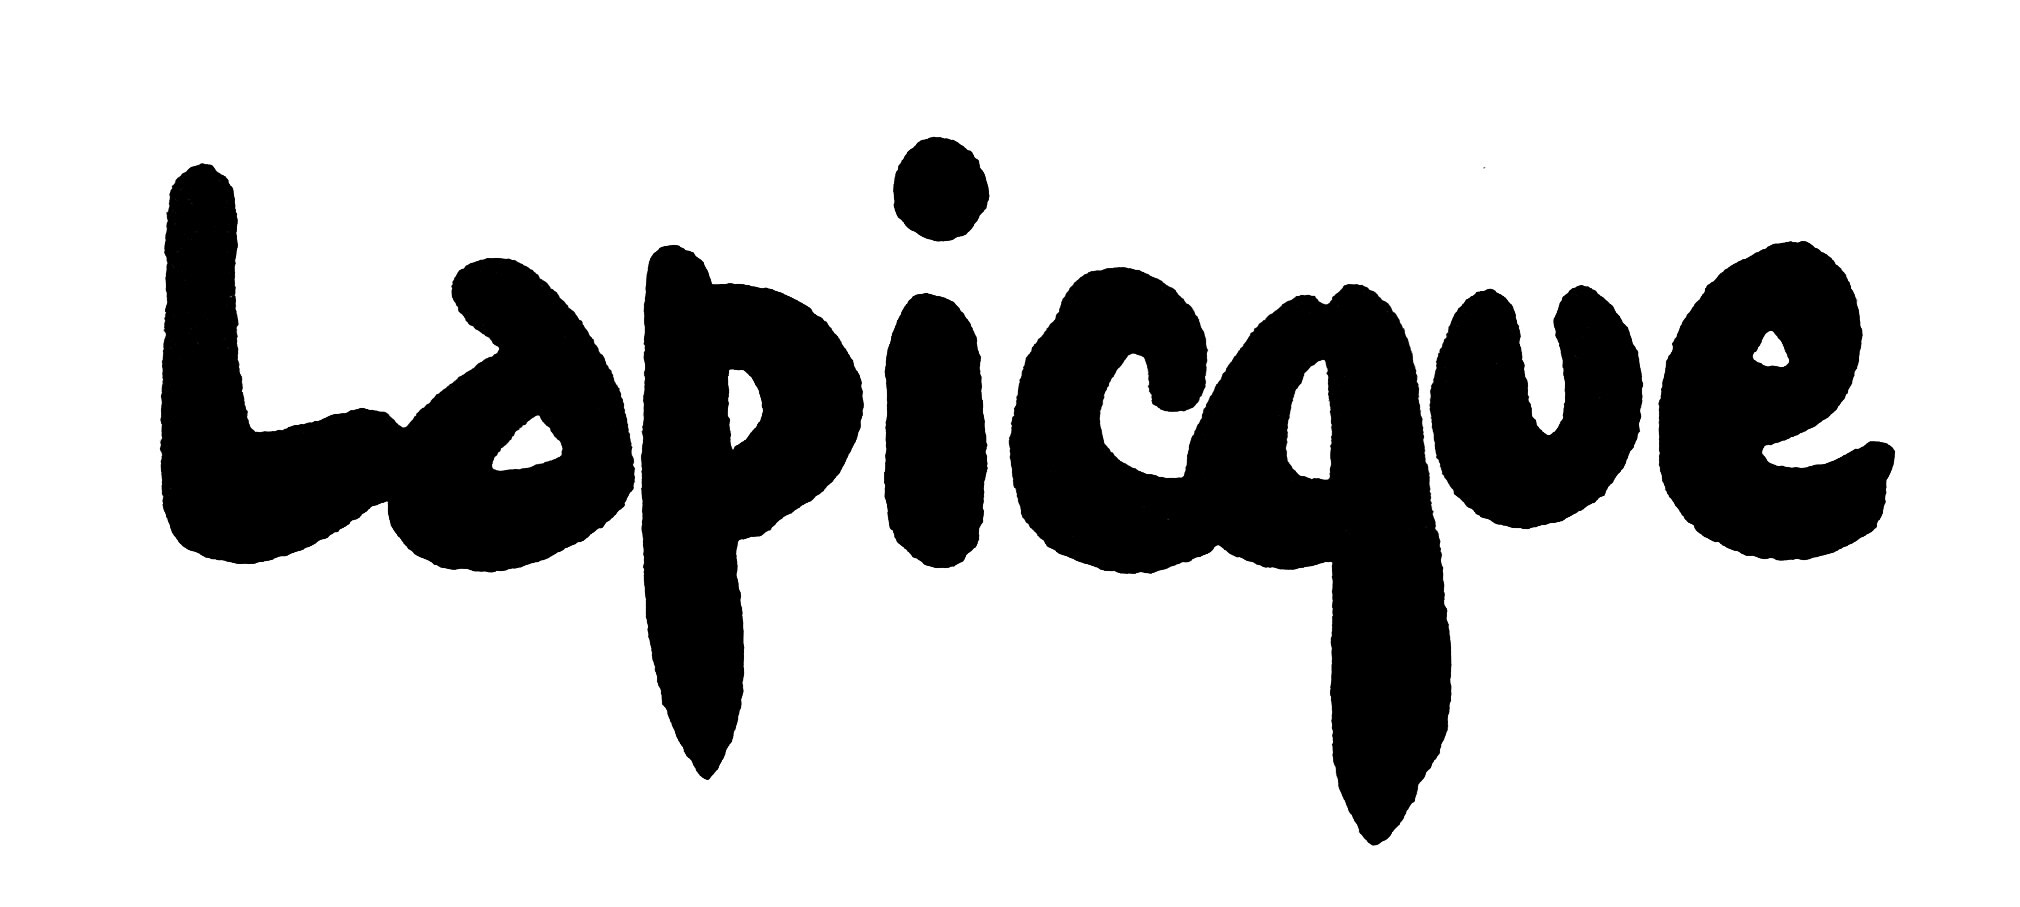
Signature of: charles lapicque